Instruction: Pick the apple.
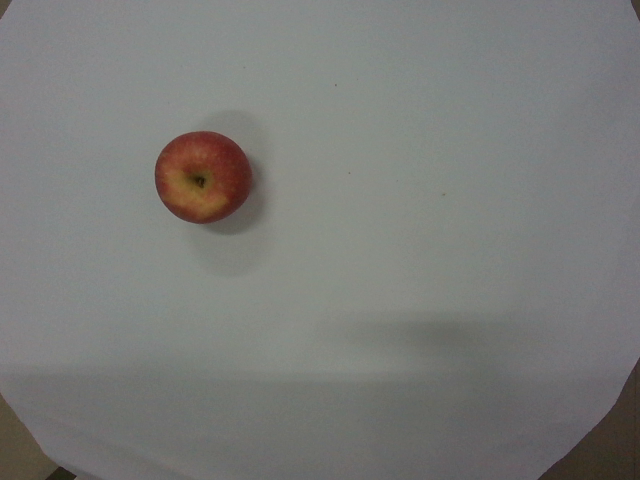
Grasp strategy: vertical